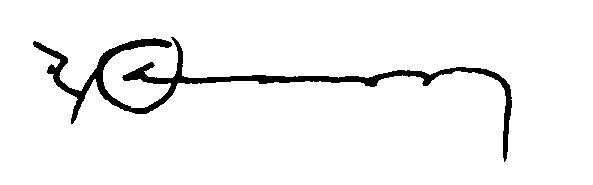
Signature of: rodrigo carazo odio